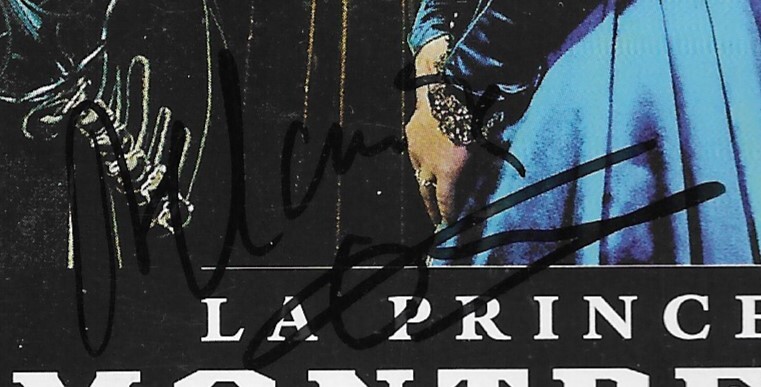
Signature of: mélanie thierry